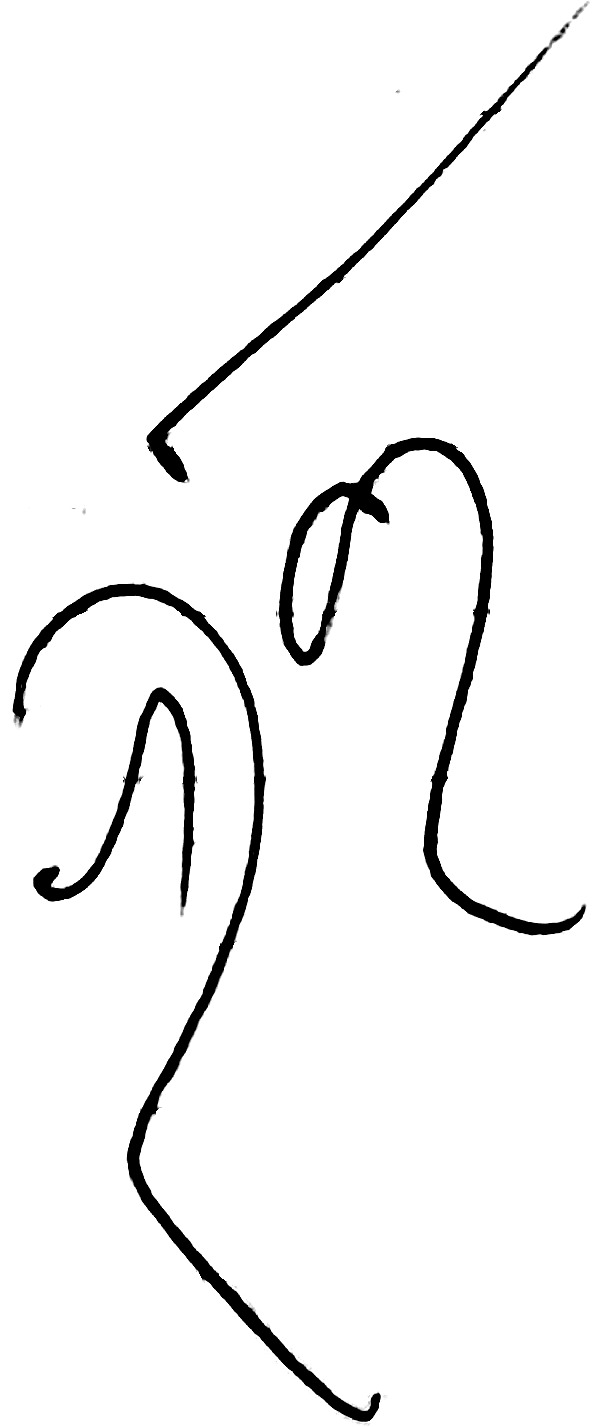
Signature of: harihara mohapatra